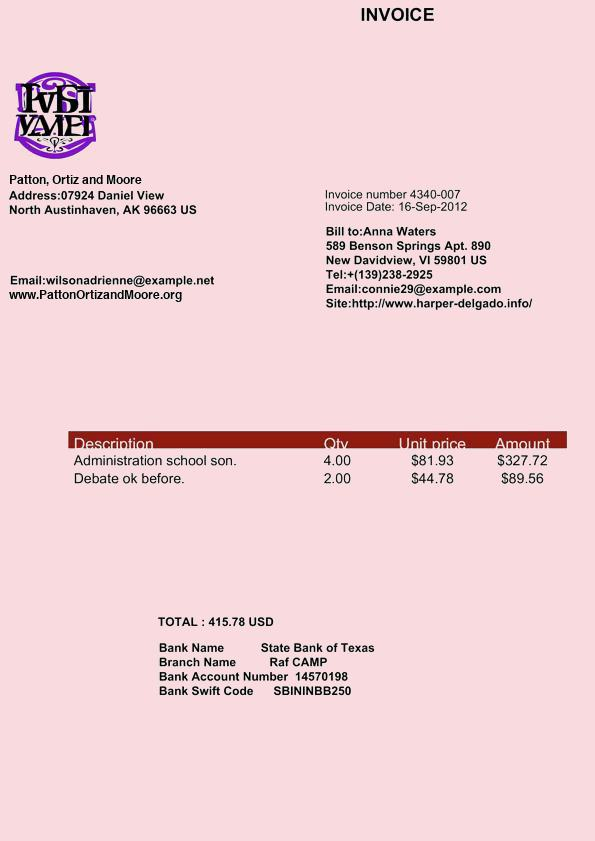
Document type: Invoice